Question: What is the potential diagnosis?
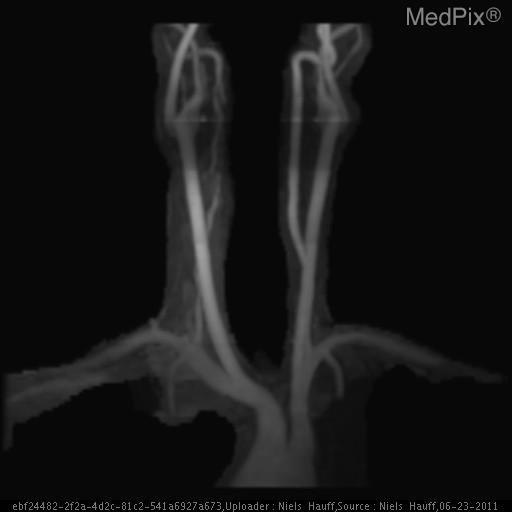
Answer: The possible diagnosis includes Differential diagnosis based on clinical presentation:

Sub-arachnoid hemorrhage
Tension headache
TIA/Stroke
Arterial dissection.